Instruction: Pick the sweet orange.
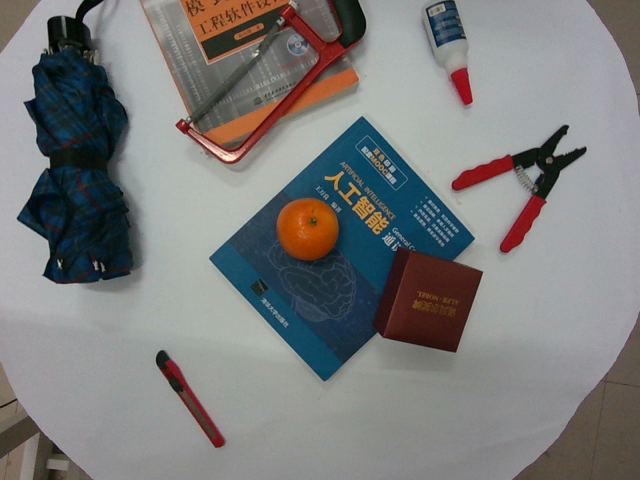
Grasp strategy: vertical